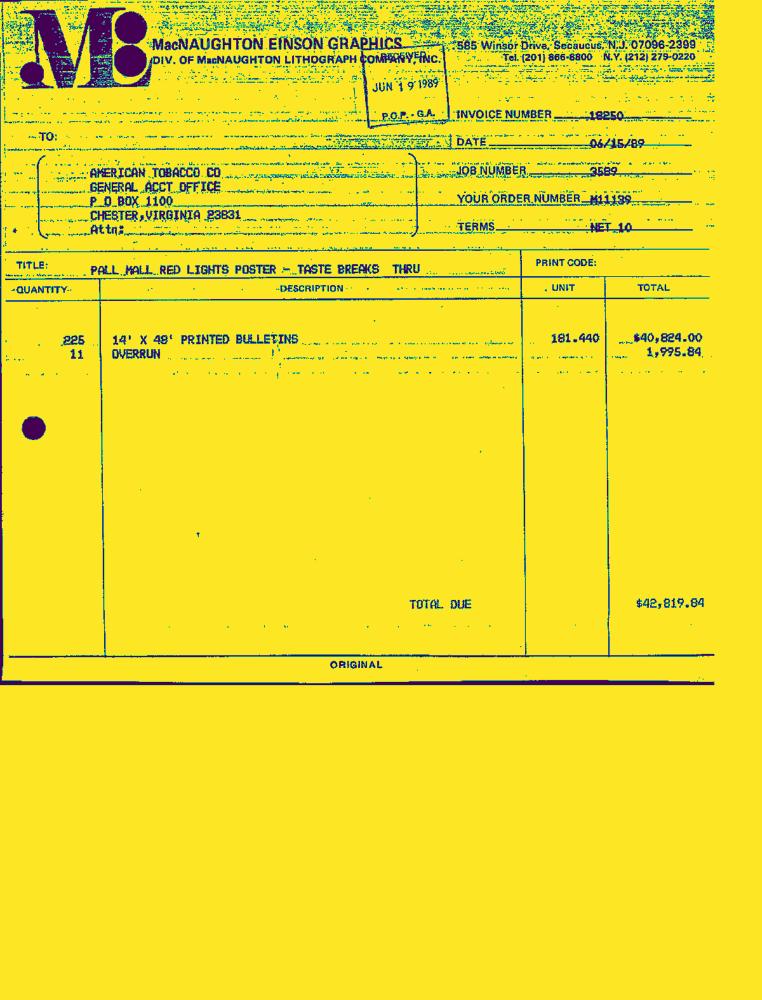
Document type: Invoice-Doc